Question: What jurisdiction, city, or county is the document associated with?
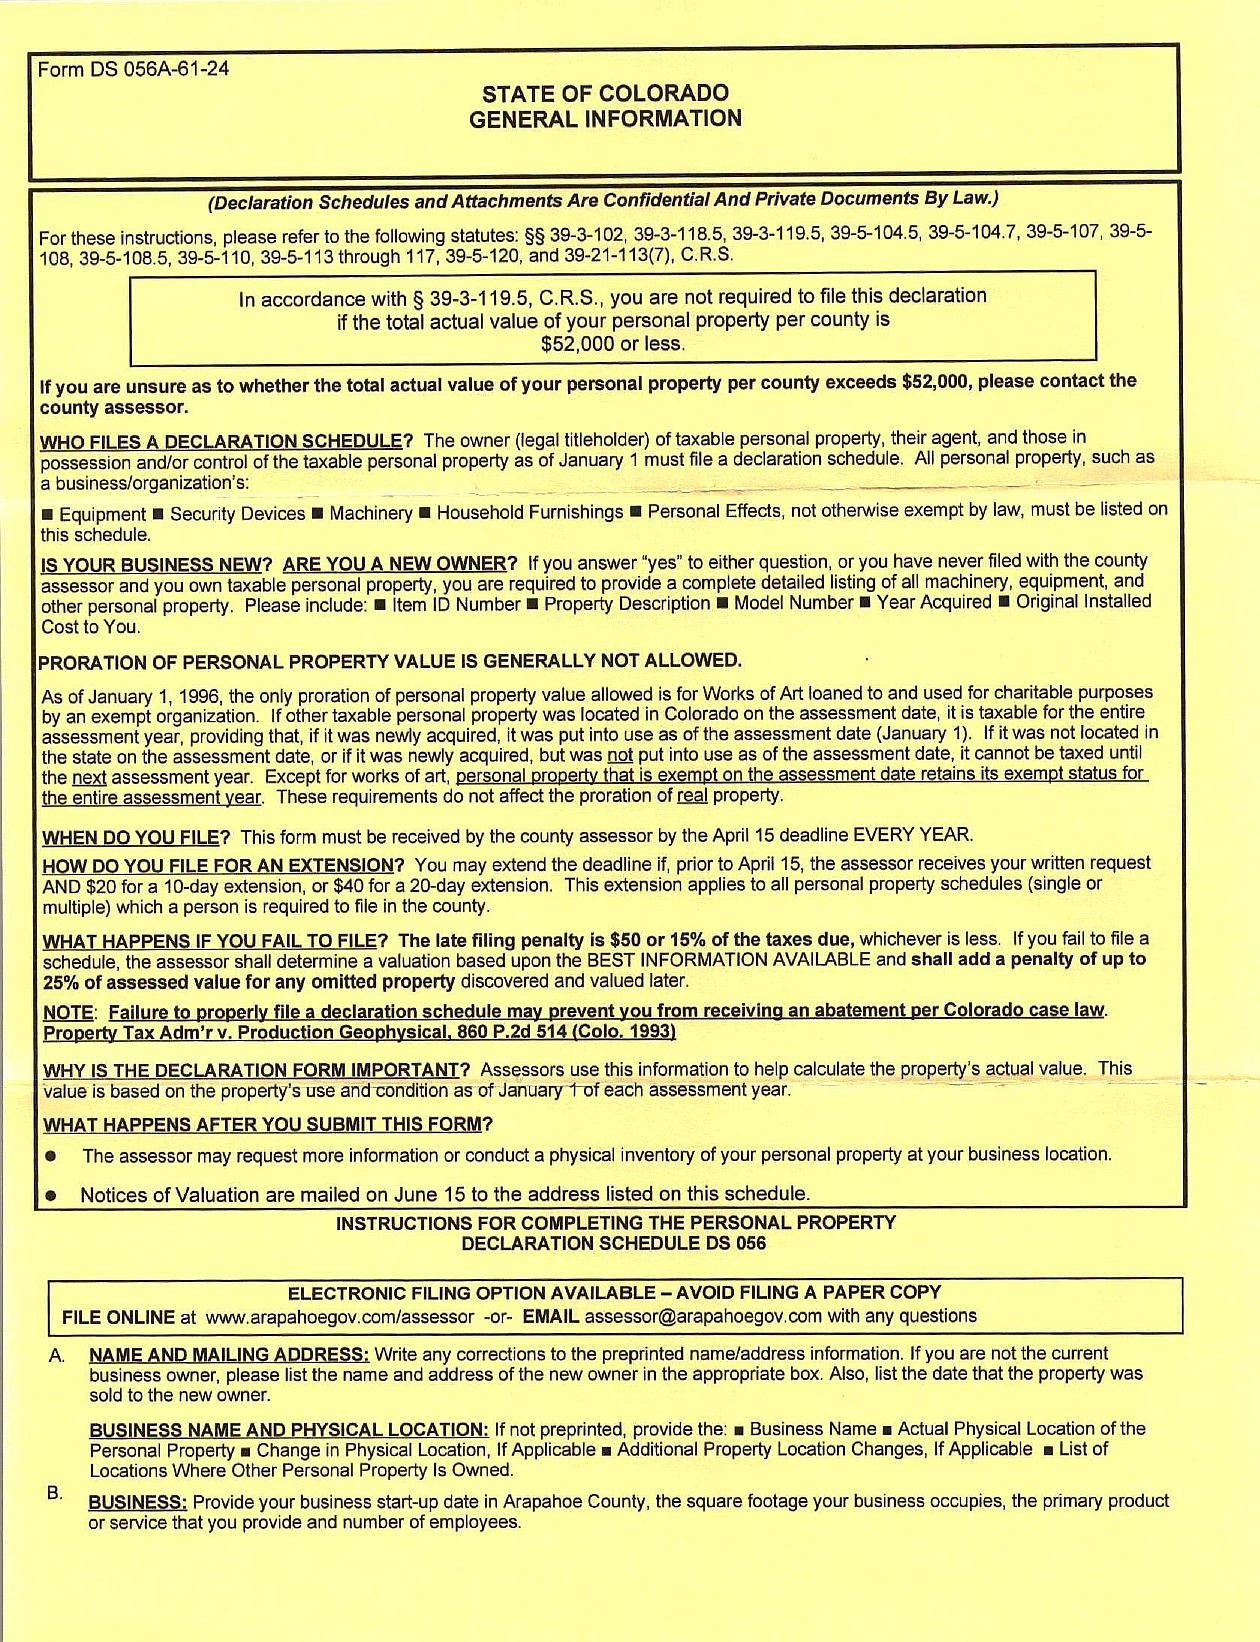
Answer: "Arapahoe County"